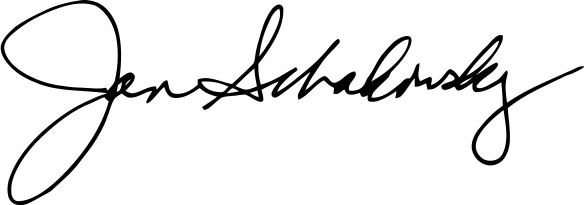
Signature of: jan schakowsky